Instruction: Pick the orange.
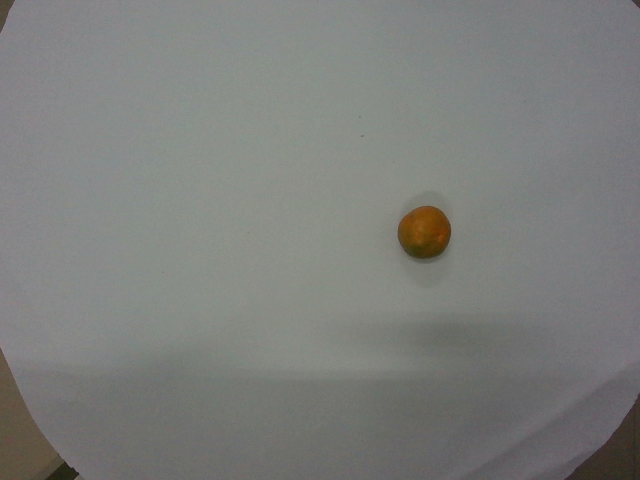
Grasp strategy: vertical